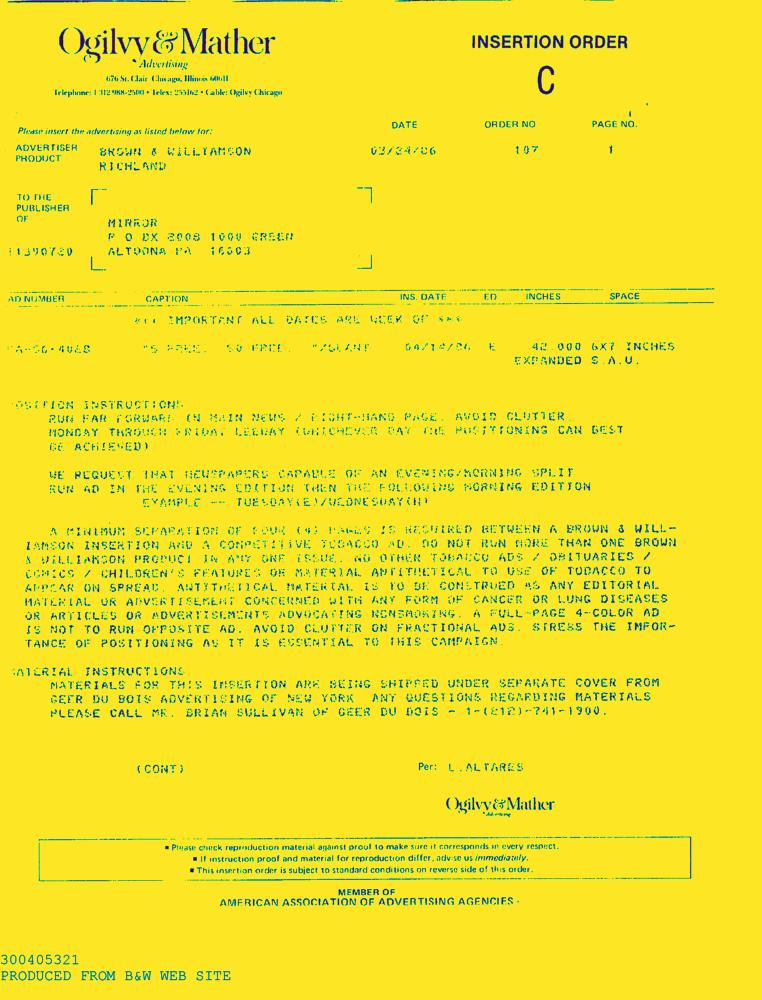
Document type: AD